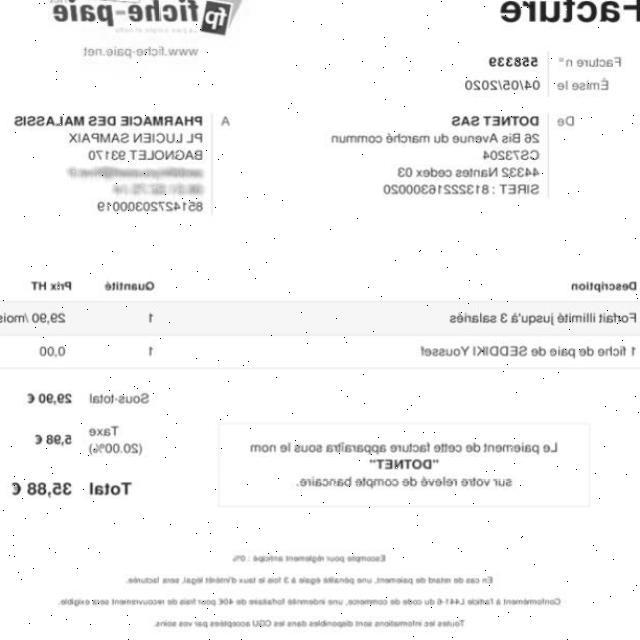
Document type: Invoice